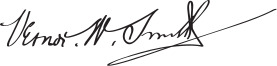
Signature of: vernor smith